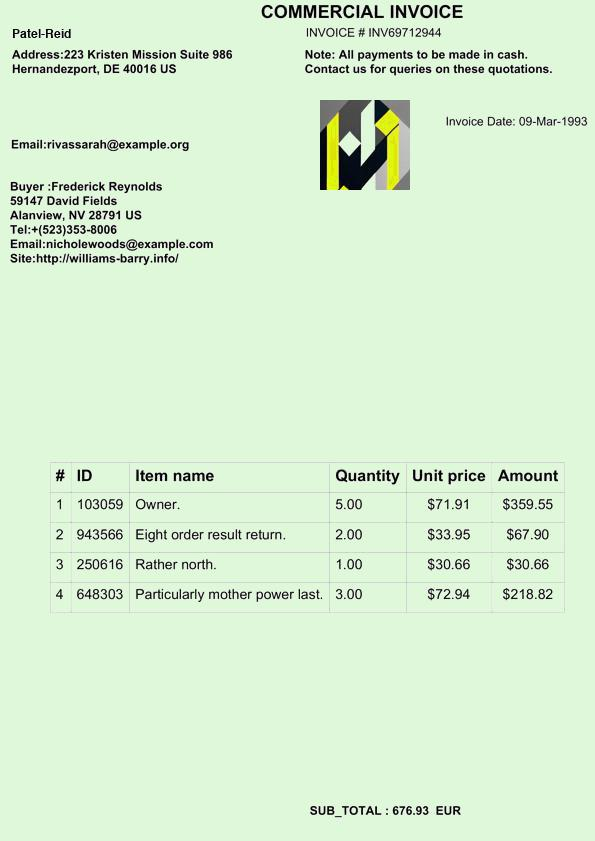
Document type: Invoice